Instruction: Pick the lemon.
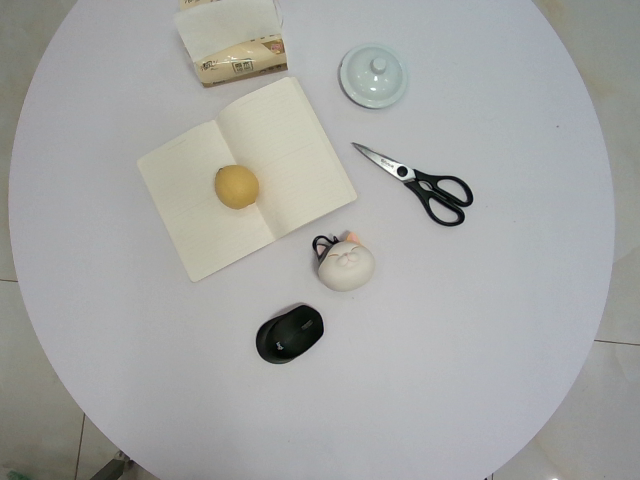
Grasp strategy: vertical